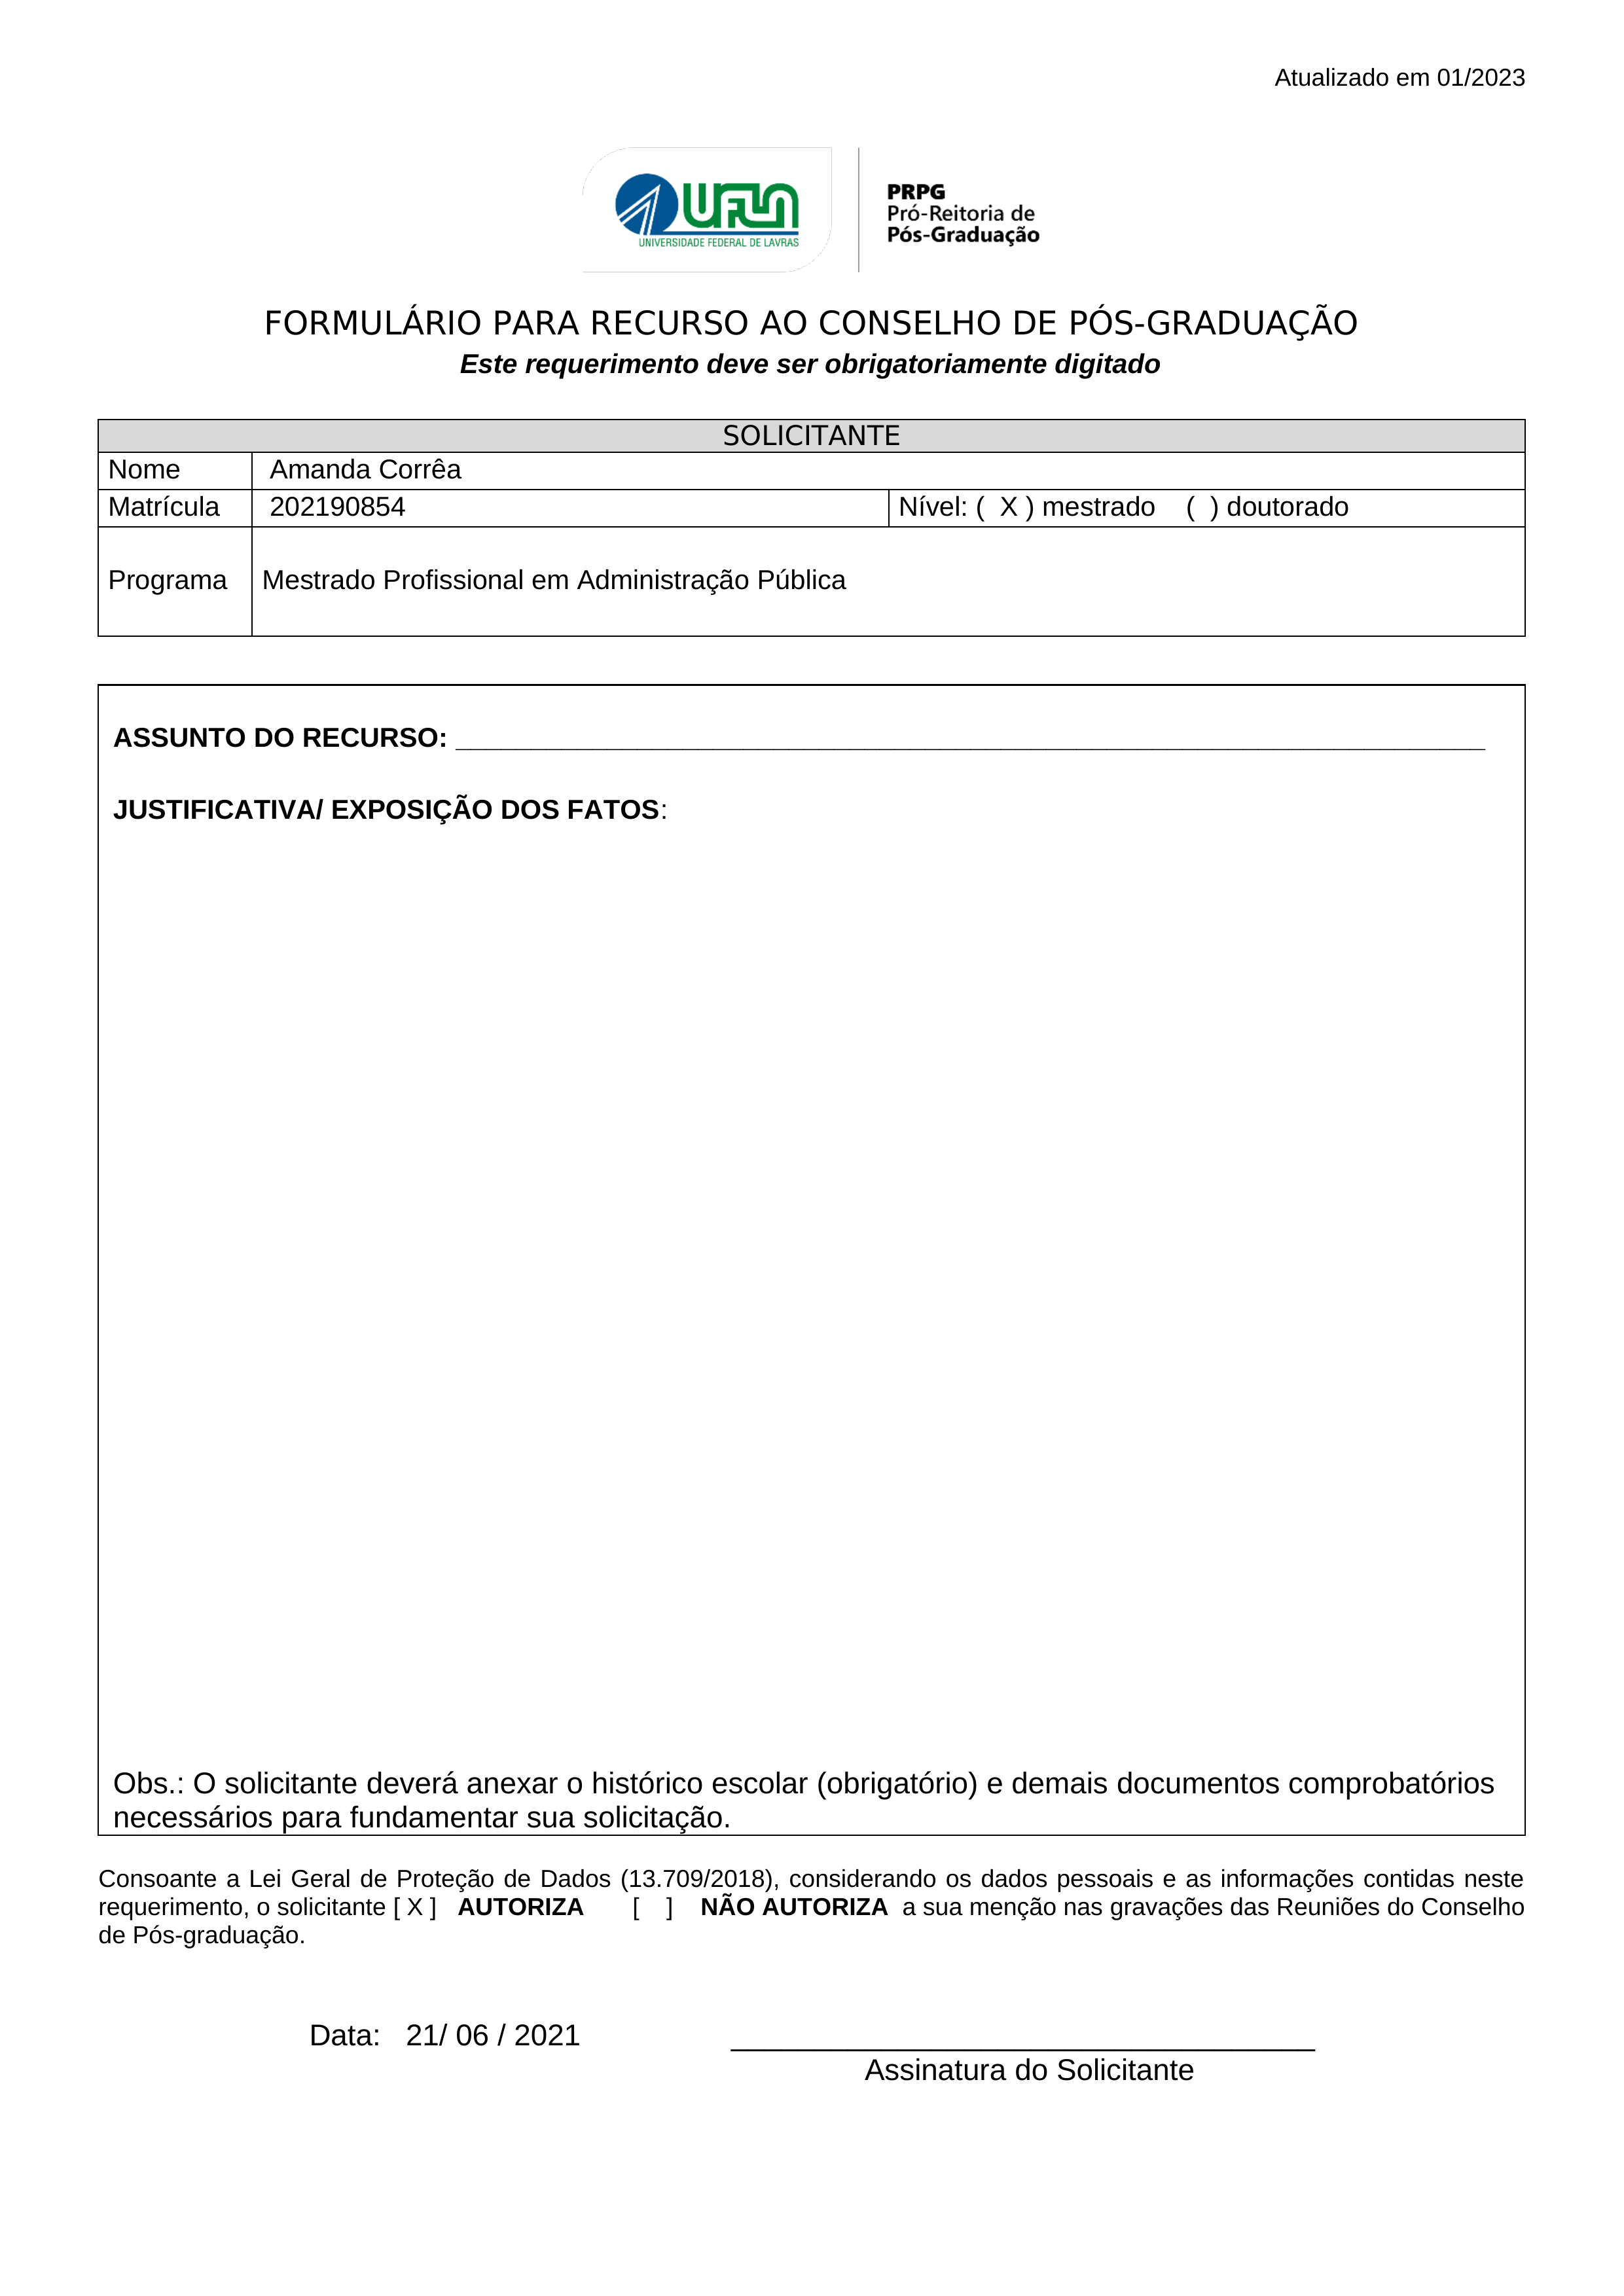
Atualizado em 01/2023
UFLA
PRPG
Pró-Reitoria de Pós-Graduação
UNIVERSIGADE FEDERAL DE LAVRAS
FORMULÁRIO PARA RECURSO AO CONSELHO DE PÓS-GRADUAÇÃO
Este requerimento deve ser obrigatoriamente digitado
SOLICITANTE
Nome
Amanda Corrêa
Matrícula
202190854
Nível:
mestrado
(X)
() doutorado
Programa
Mestrado Profissional em Administração Pública
ASSUNTO DO RECURSO:
JUSTIFICATIVA! EXPOSIÇÃO DOS FATOS:
Obs.: O solicitante deverá anexar o histórico escolar (obrigatório) e demais documentos comprobatórios necessários para fundamentar sua solicitação.
Consoante a Lei Geral de Proteção de Dados (13.709/2018), considerando os dados pessoais e as informações contidas neste
a sua menção nas gravações das Reuniões do Conselho de Pós-graduação.
requerimento, o solicitante
[] NÃO AUTORIZA
AUTORIZA
[X]
Data:
21/06/2021
Assinatura do Solicitante